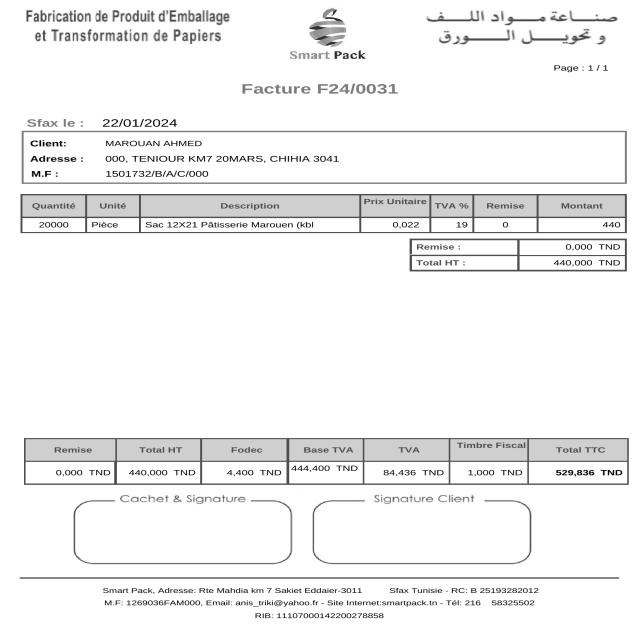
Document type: Invoice